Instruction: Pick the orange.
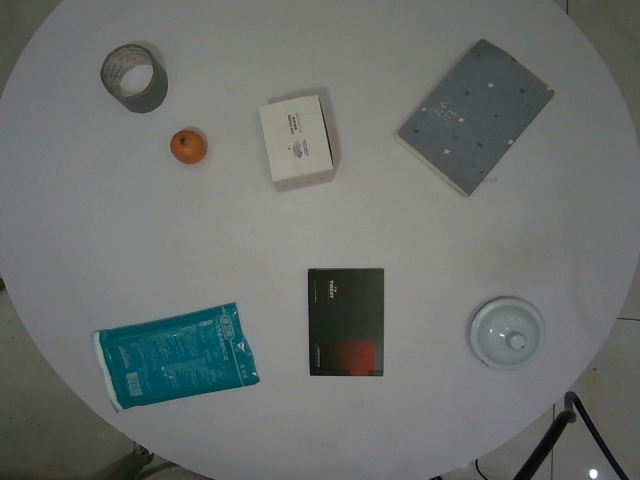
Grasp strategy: vertical